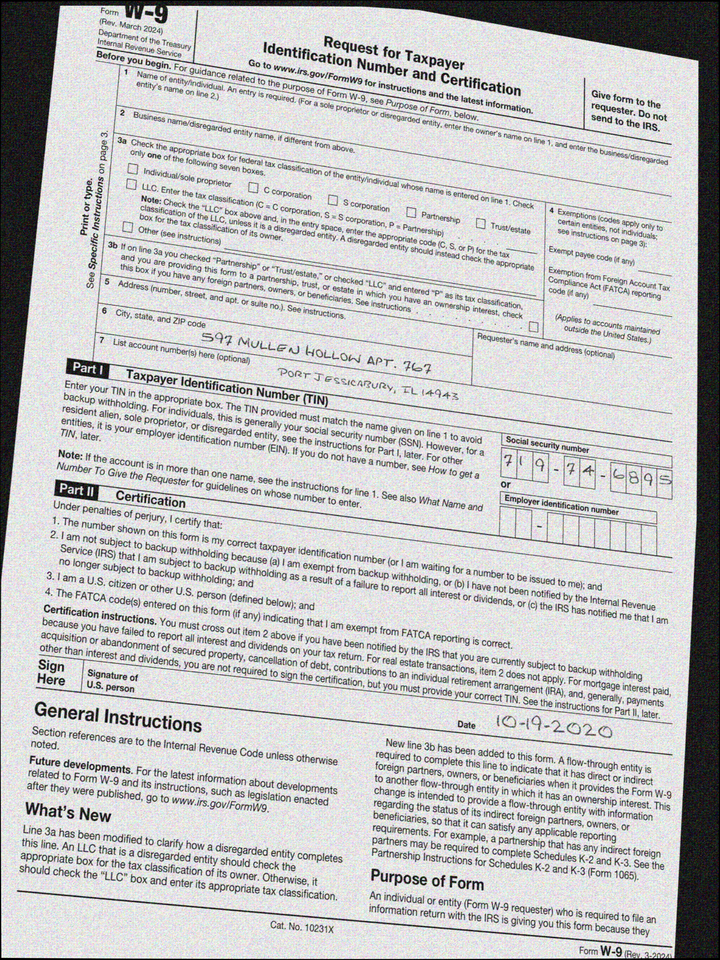
adr1: 597 Mullen Hollow Apt. 767
adr2: Port Jessicabury, IL 14943
cbx: no
ssn: 719746895
sdt: 10-19-2020